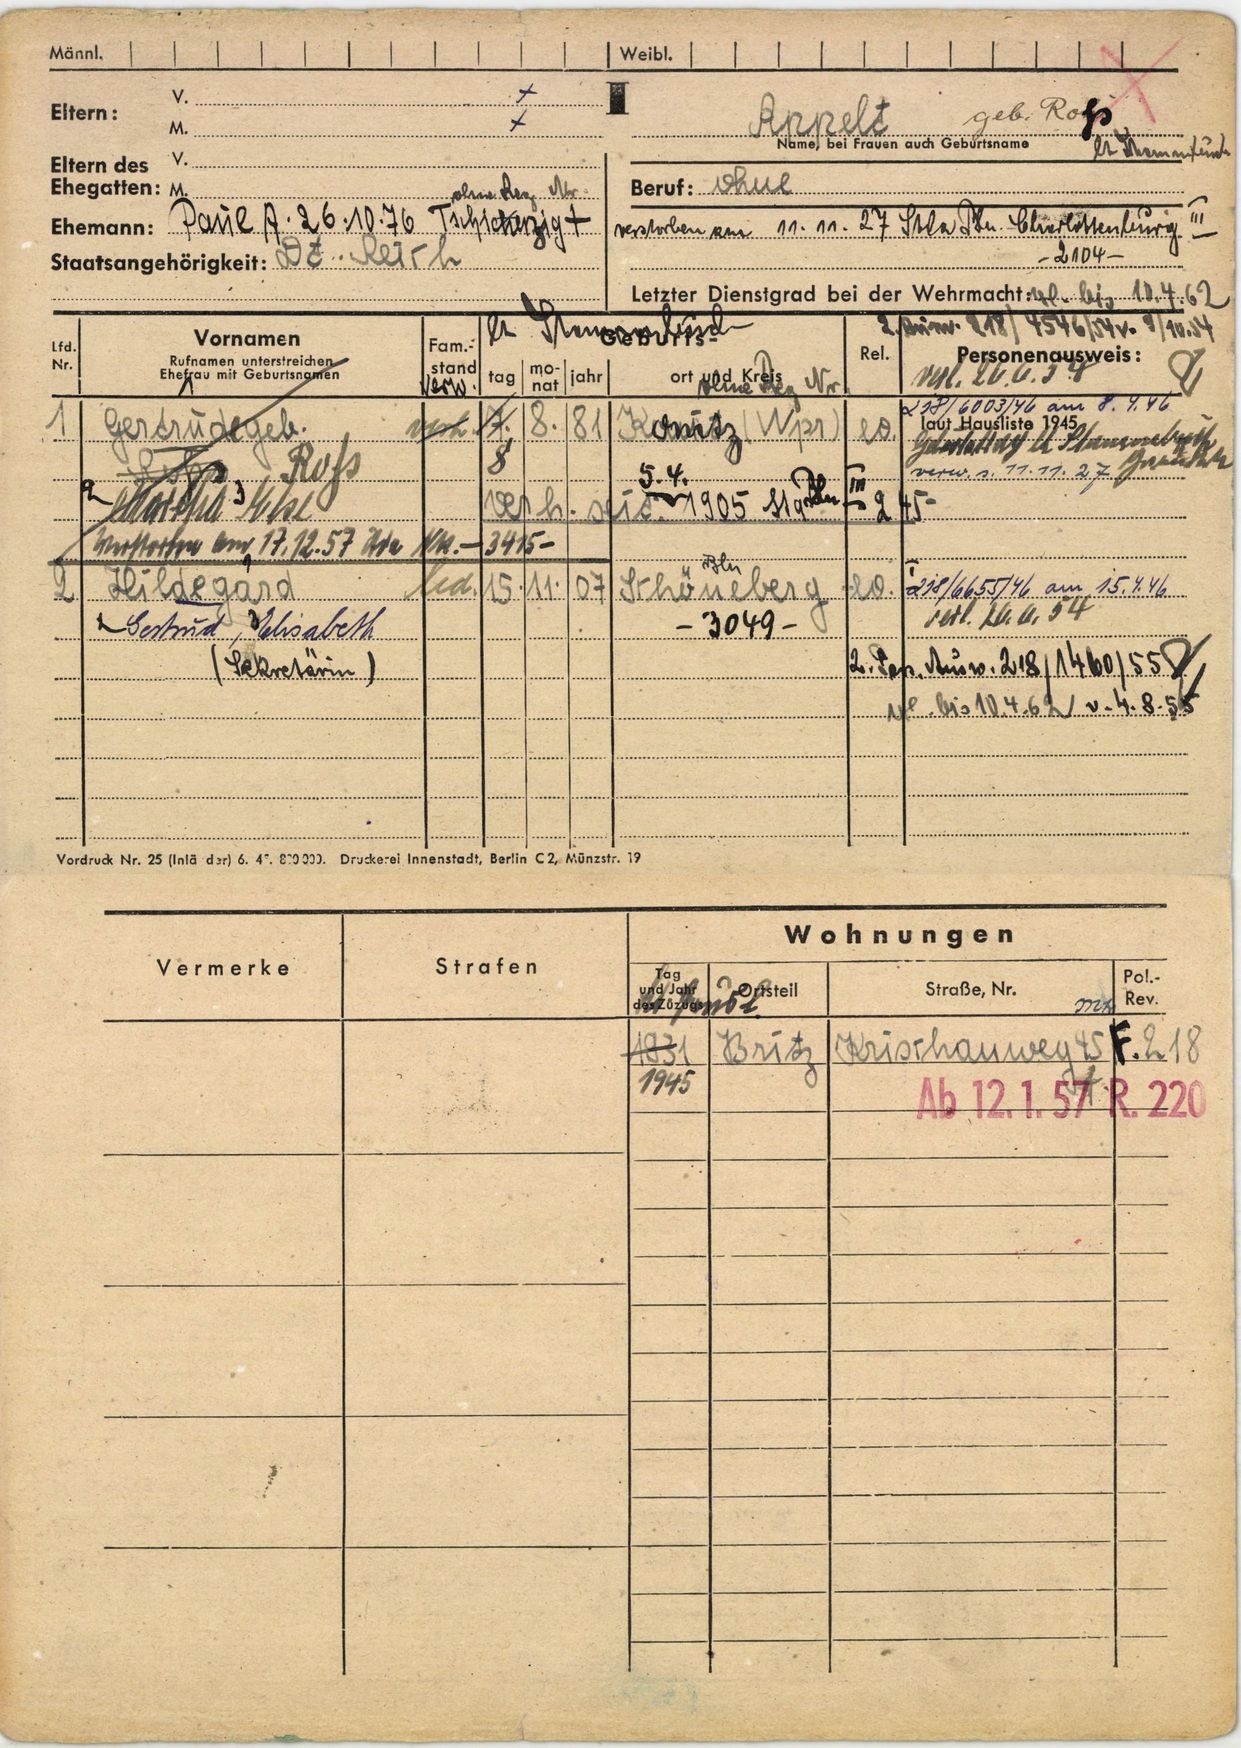
Appelt geb. Ross